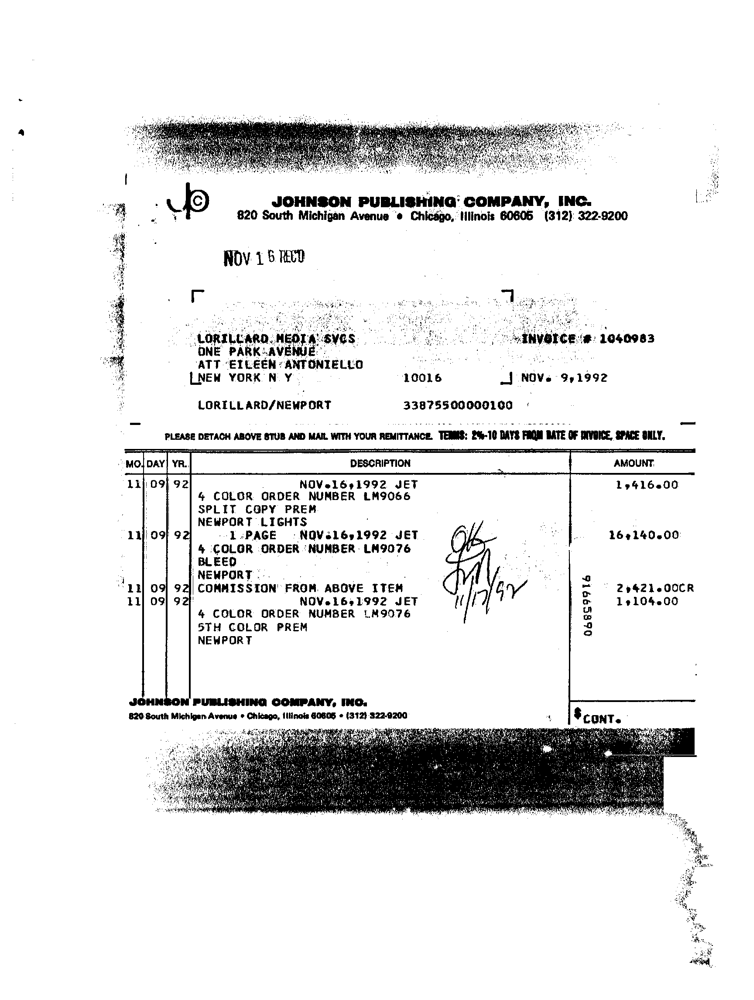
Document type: Invoice